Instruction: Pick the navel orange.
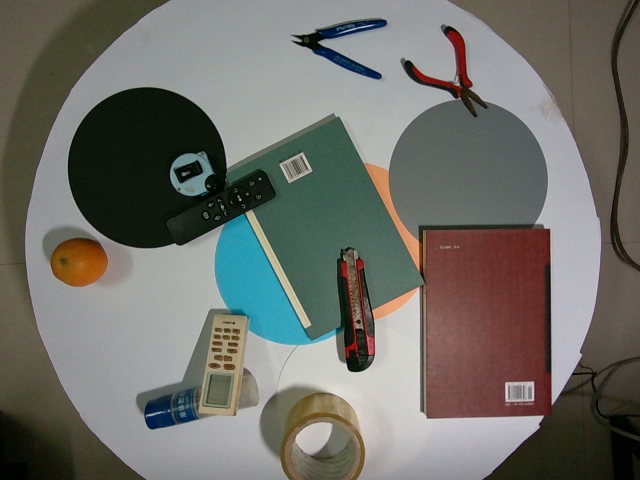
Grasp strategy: vertical